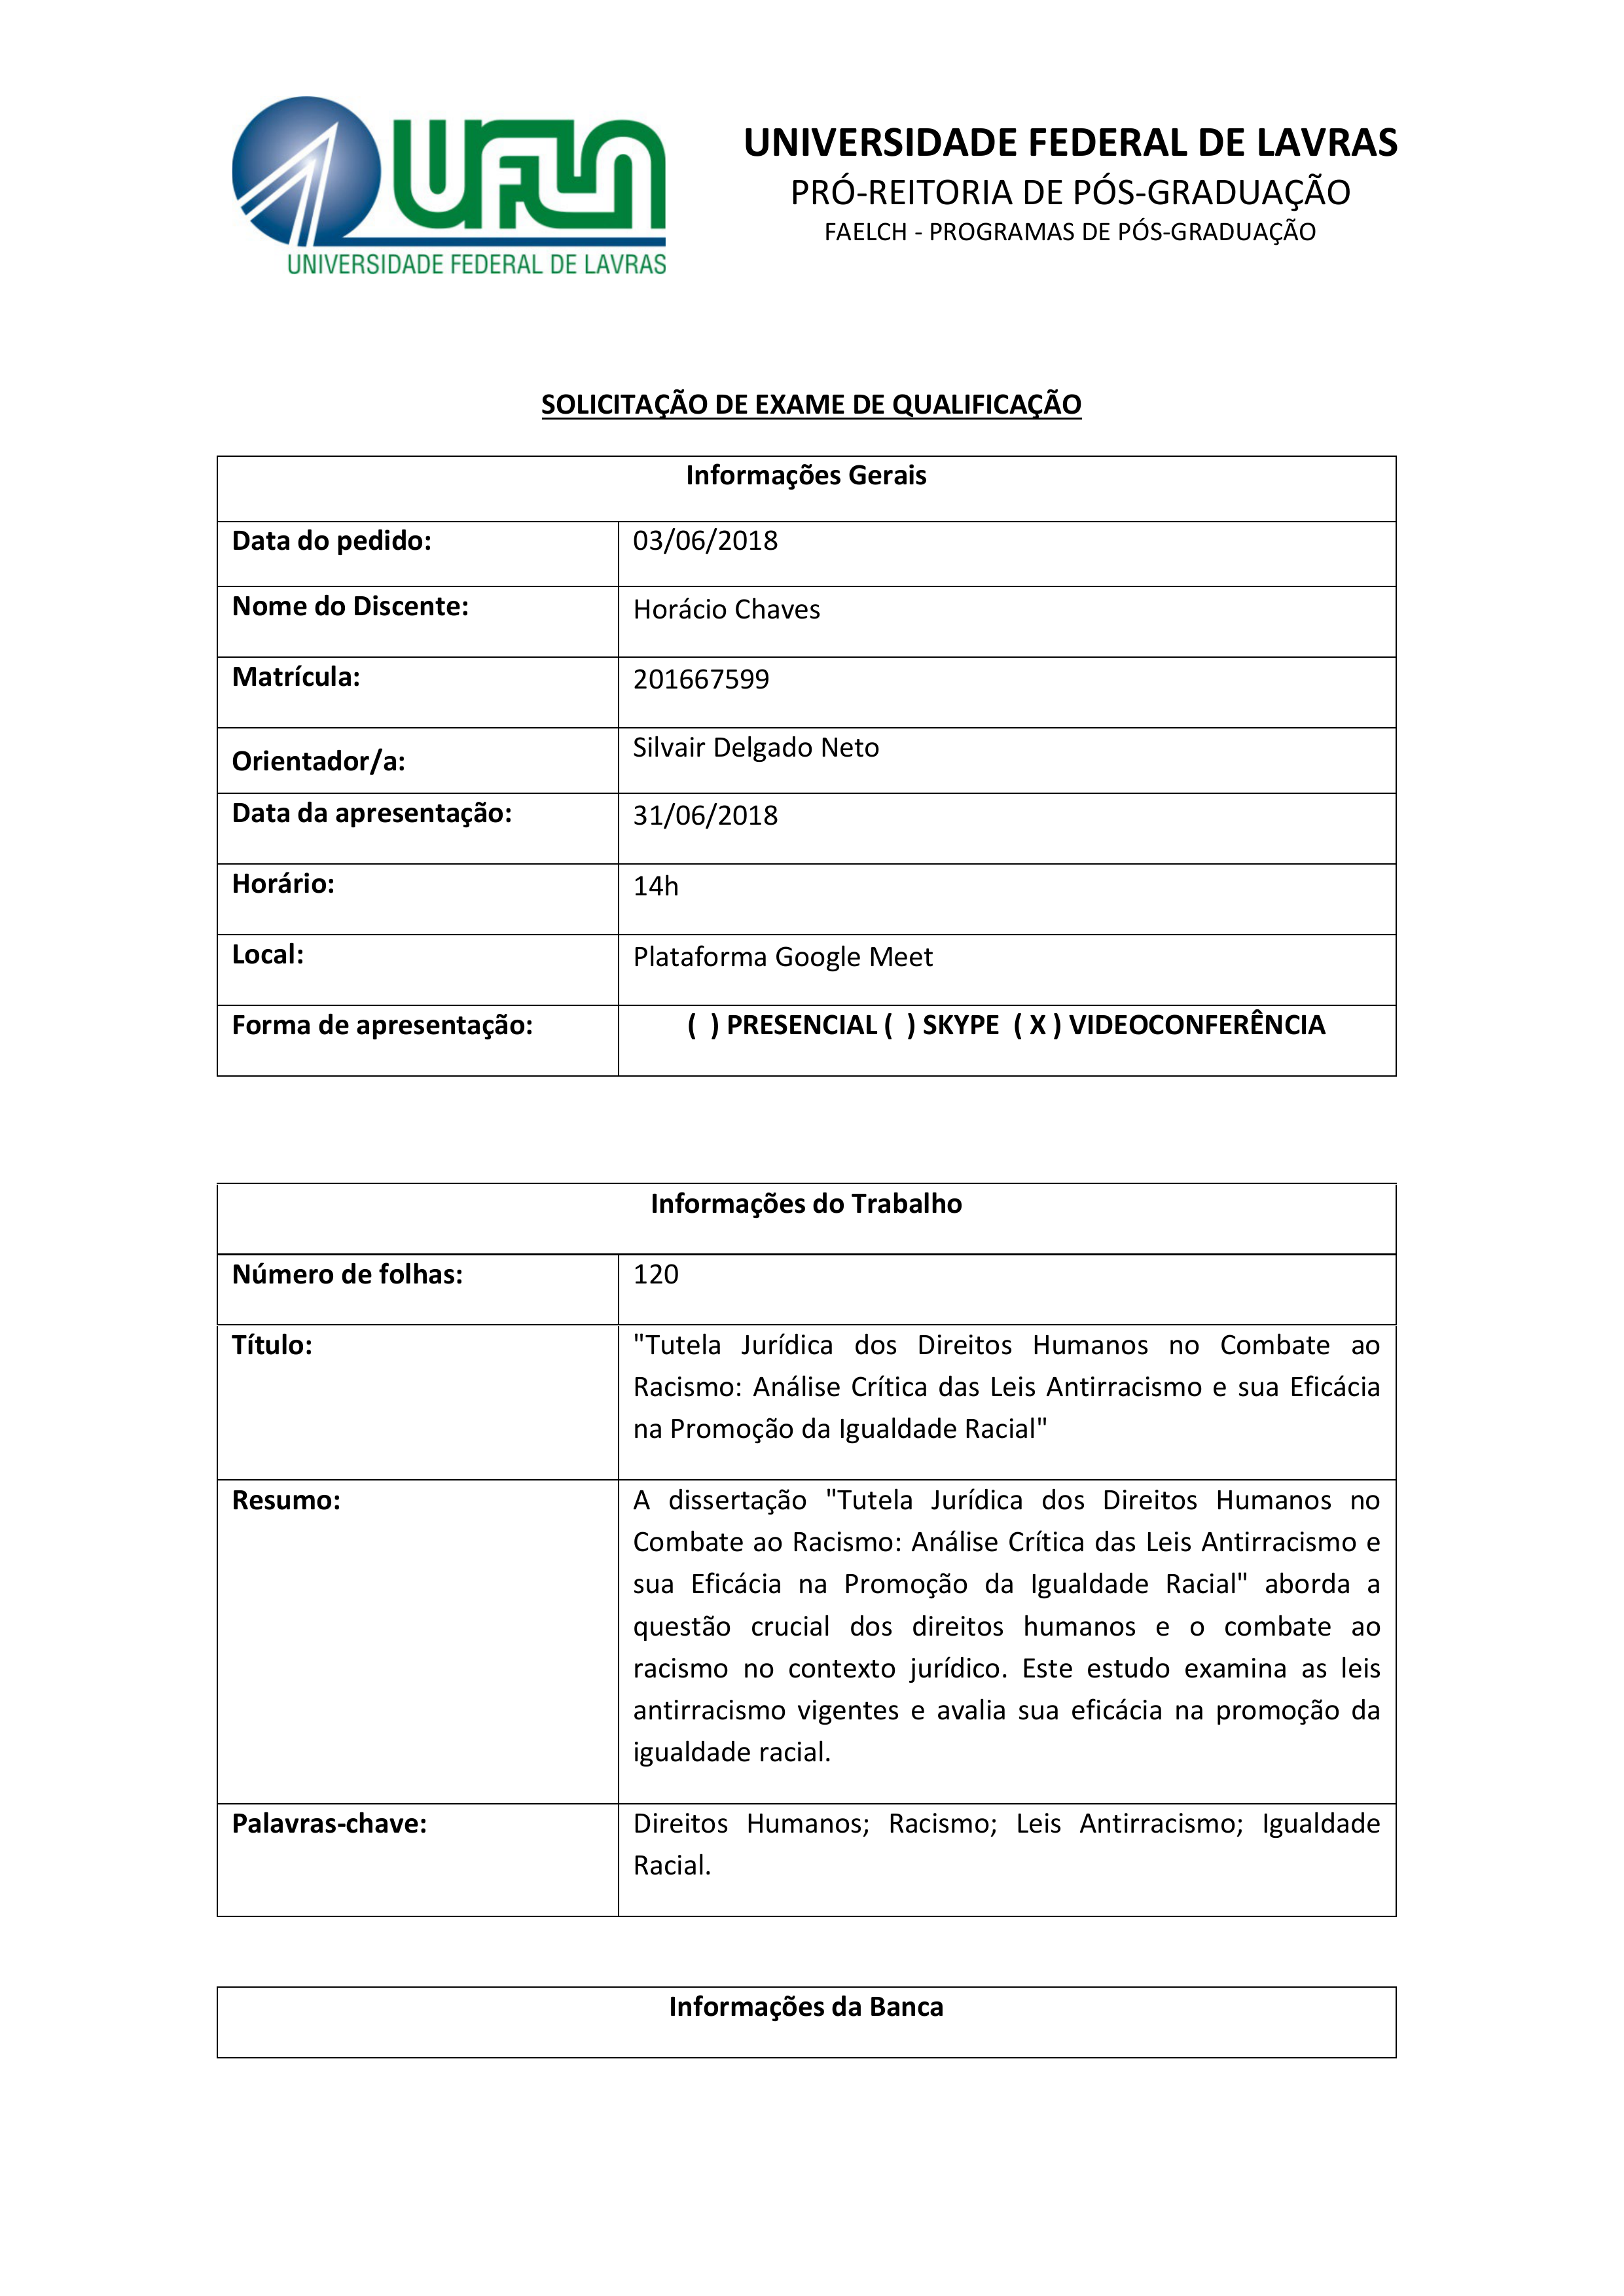
UFLA
UNIVERSIDADE FEDERAL DE LAVRAS
PRÓ-REITORIA DE PÓS-GRADUAÇÃO
FAELCH - PROGRAMAS DE PÓS-GRADUAÇÃO
UNIVERSIDADE FEDERAL DE LAVRAS
SOLICITAÇÃO DE EXAME DE QUALIFICAÇÃO
Informações Gerais
Data do pedido:
03/06/2018
Nome do Discente:
Horácio Chaves
Matrícula:
201667599
Orientador/a:
Silvair Delgado Neto
Data da apresentação:
31/06/2018
Horário:
14h
Local:
Plataforma Google Meet
Forma de apresentação:
VIDEOCONFERÊNCIA
(X)
( ) PRESENCIAL
( ) SKYPE
Informações do Trabalho
Número de folhas:
120
Título:
"Tutela Jurídica dos Direitos Humanos no Combate ao Racismo: Análise Crítica das Leis Antirracismo e sua Eficacia na Promoção da Igualdade Racial"
Resumo:
A dissertação "Tutela Jurídica dos Direitos Humanos no Combate ao Racismo: Análise Crítica das Leis Antirracismo e sua Eficácia na Promoção da Igualdade Racial" aborda a questão crucial dos direitos humanos e o combate ao racismo no contexto jurídico. Este estudo examina as leis antirracismo vigentes e avalia sua eficácia na promoção da igualdade racial.
Palavras-chave:
Direitos Humanos; Racismo; Leis Antirracismo; Igualdade Racial.
Informações da Banca